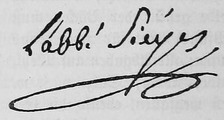
Signature of: emmanuel joseph sieyès